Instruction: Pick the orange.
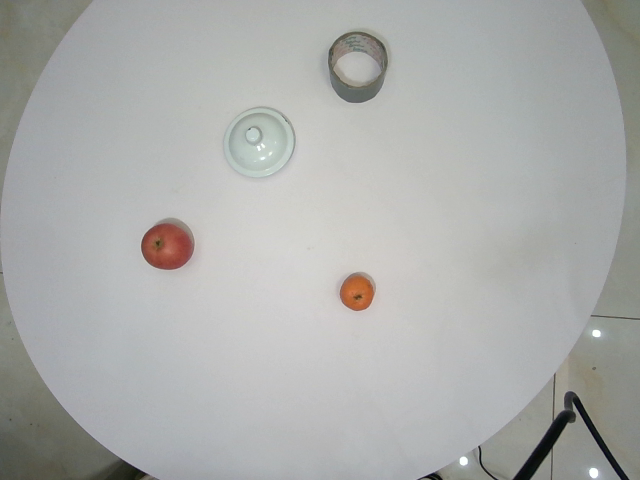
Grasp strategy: vertical